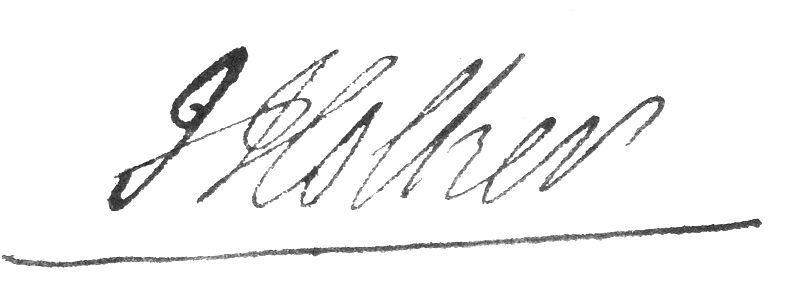
Signature of: john holker